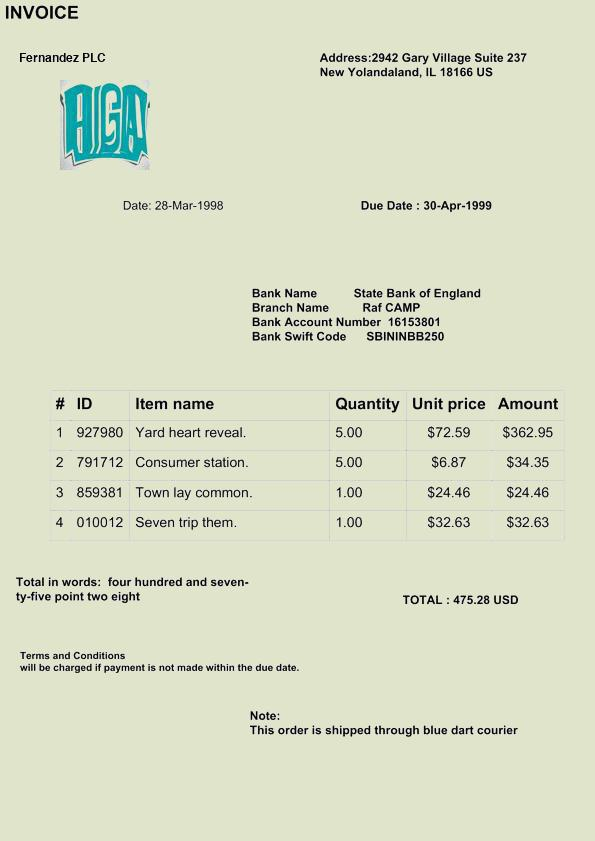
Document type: Invoice